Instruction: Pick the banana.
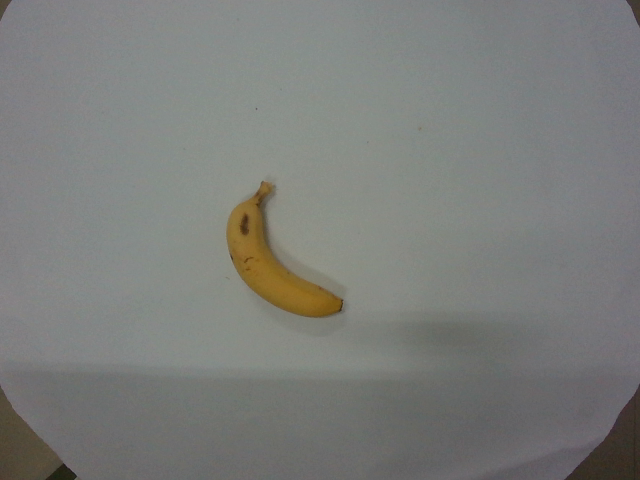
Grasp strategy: vertical